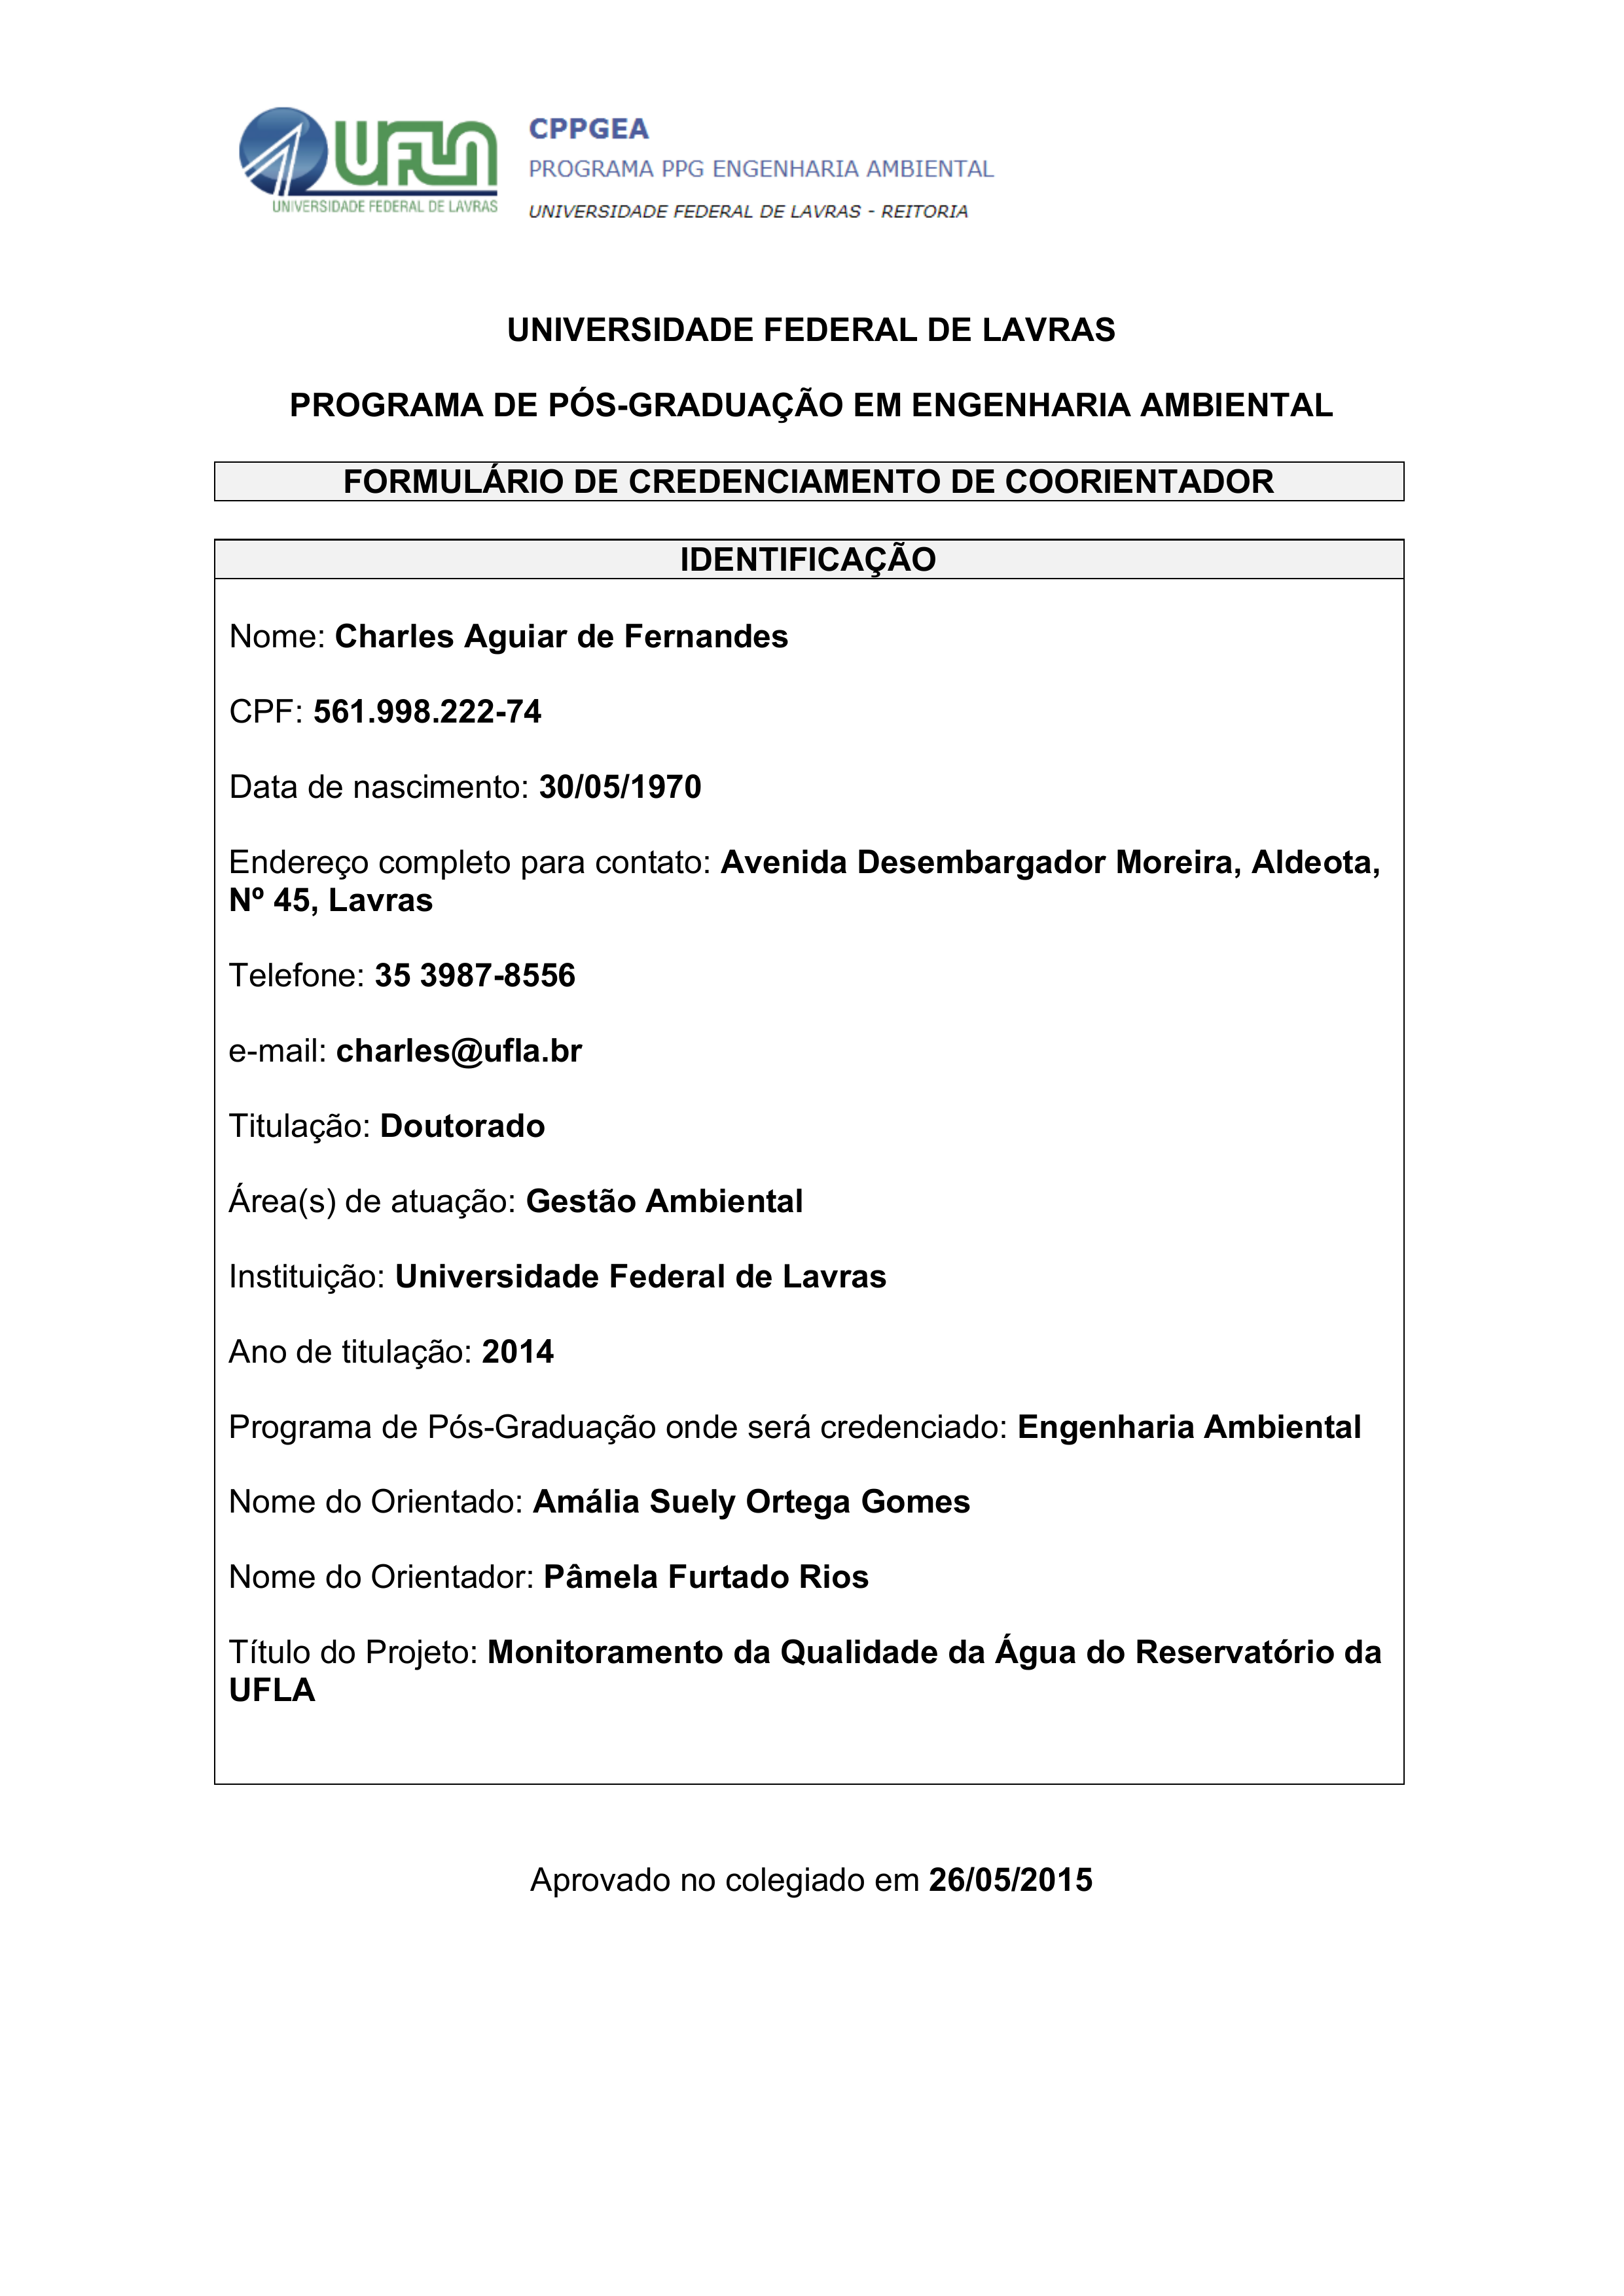
CPPGEA
UFLA
PROGRAMA PPG ENGENHARIA AMBIENTAL
UNIVERSIDADE FEDERAL DE LAVRAS
UNIVERSIDADE FEDERAL DE LAVRAS - REITORIA
UNIVERSIDADE FEDERAL DE LAVRAS
PROGRAMA DE PÓS-GRADUAÇÃO EM ENGENHARIA AMBIENTAL
FORMULÁRIO DE CREDENCIAMENTO DE COORIENTADOR
IDENTIFICAÇÃO
Nome:
Charles Aguiar de Fernandes
CPF:
561.998.222-74
Data de nascimento:
30/05/1970
Endereço completo para contato:
Avenida Desembargador Moreira, Aldeota, Nº 45, Lavras
Telefone:
35 3987-8556
e-mail:
charlesQufla.br
Titulação:
Doutorado
Área(s) de atuação:
Gestão Ambiental
Instituição:
Universidade Federal de Lavras
Ano de titulação:
2014
Programa de Pós-Graduação onde será credenciado:
Engenharia Ambiental
Nome do Orientado:
Amália Suely Ortega Gomes
Nome do Orientador:
Pâmela Furtado Rios
Título do Projeto:
Monitoramento da Qualidade da Água do Reservatório da UFLA
Aprovado no colegiado em
26/05/2015